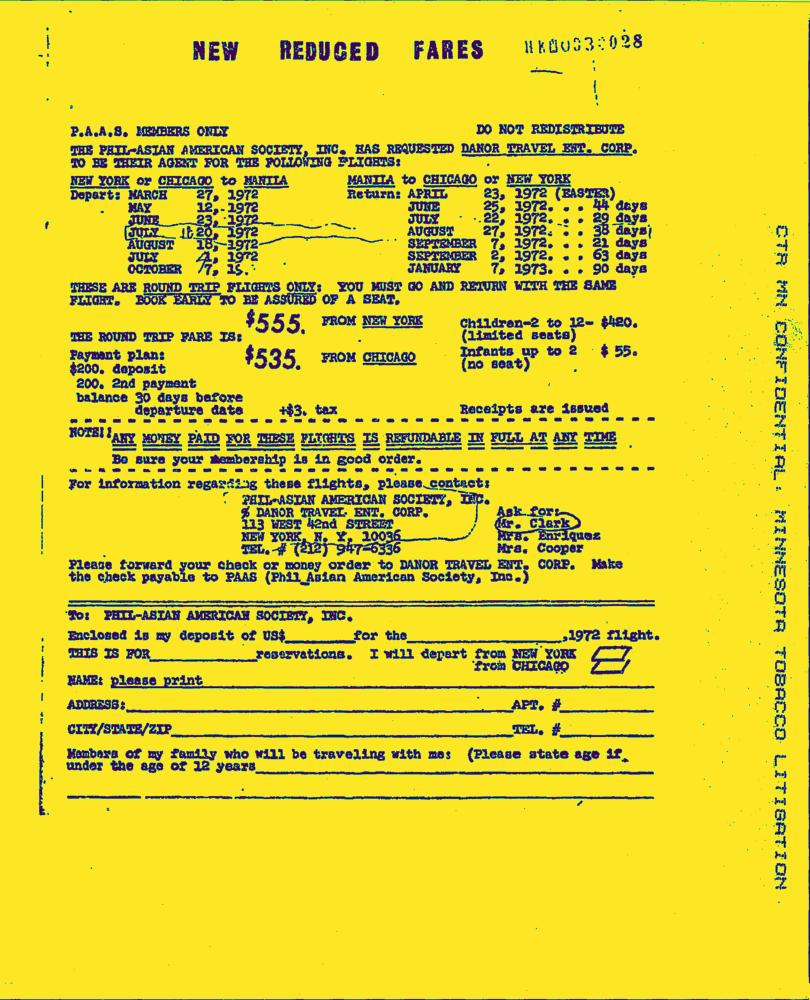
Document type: AD